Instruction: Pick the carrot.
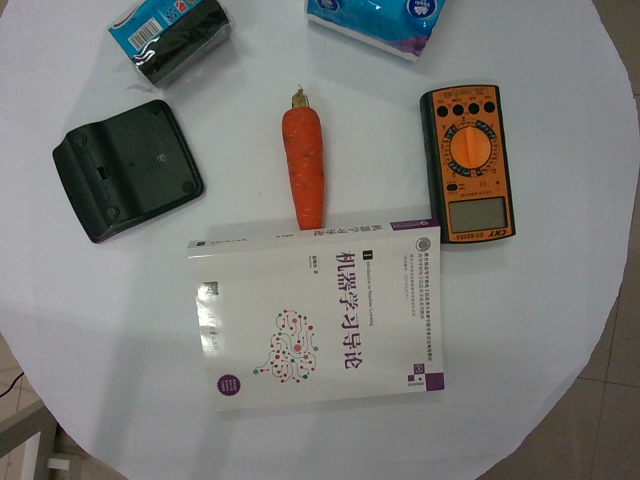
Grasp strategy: vertical